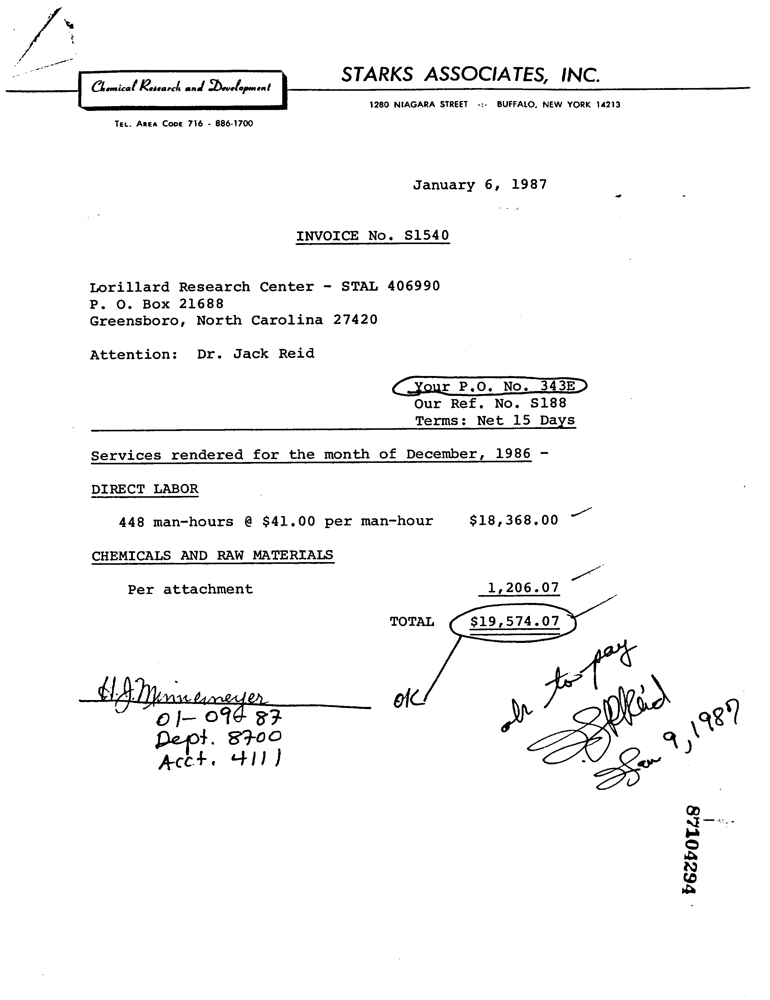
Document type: Invoice